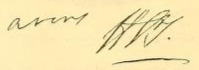
Signature of: henry st john 1st viscount bolingbroke